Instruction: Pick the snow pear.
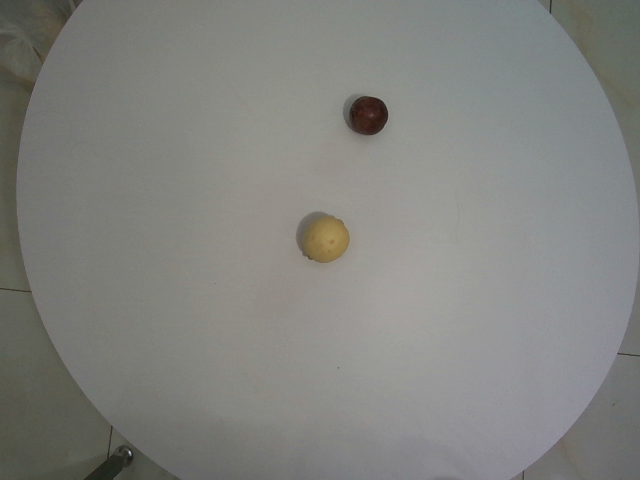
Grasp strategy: vertical